Question: What type of tax is indicated in the document, personal property or real estate?
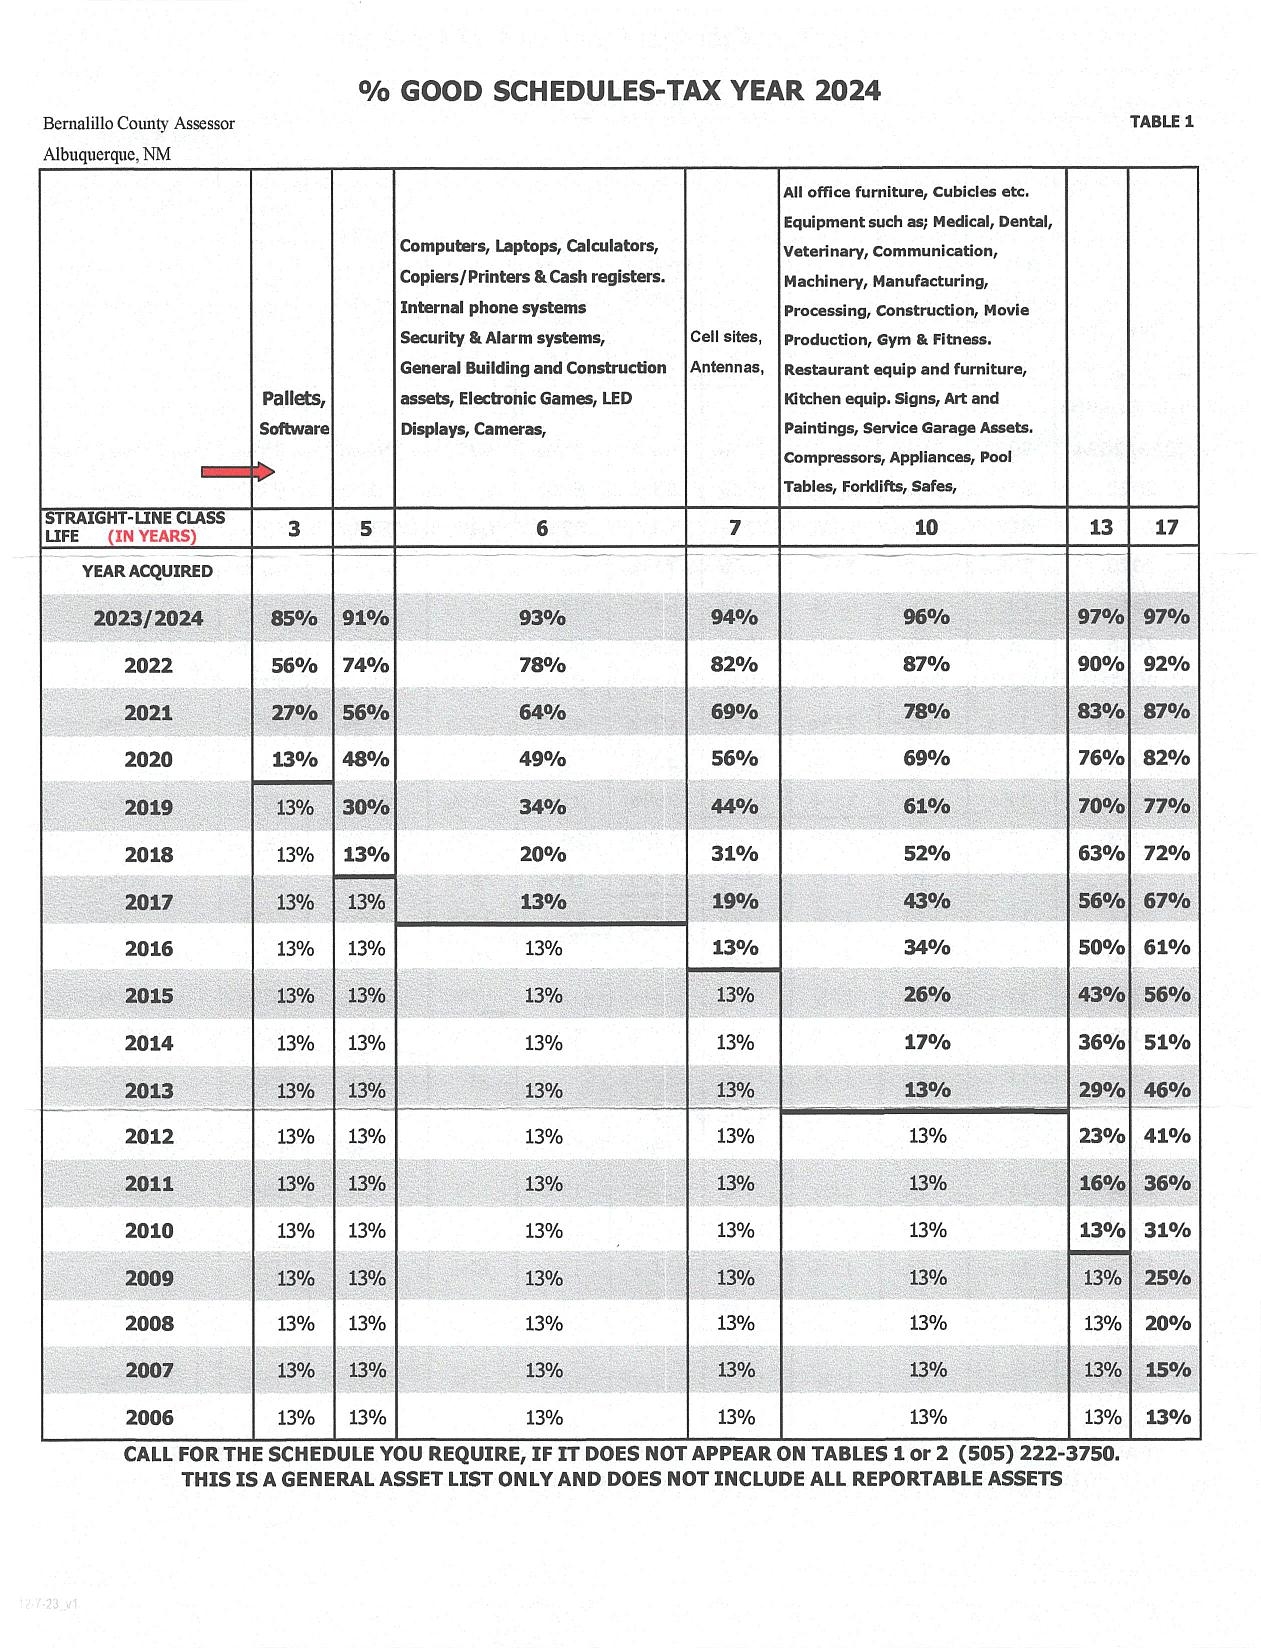
Answer: "Personal Property Tax"